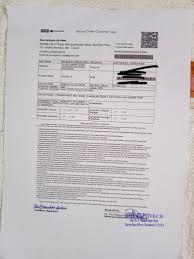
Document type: Invoice